Identify and extract the amount in words, amount in numbers, payee name, cheque date, and bank name from the image.
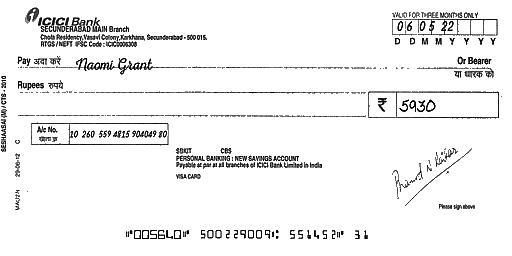
amt_in_words:
amt_in_figures: 5930
payee_name: Naomi Grant
bank_name: ICICI Bank
cheque_date: 06/05/22